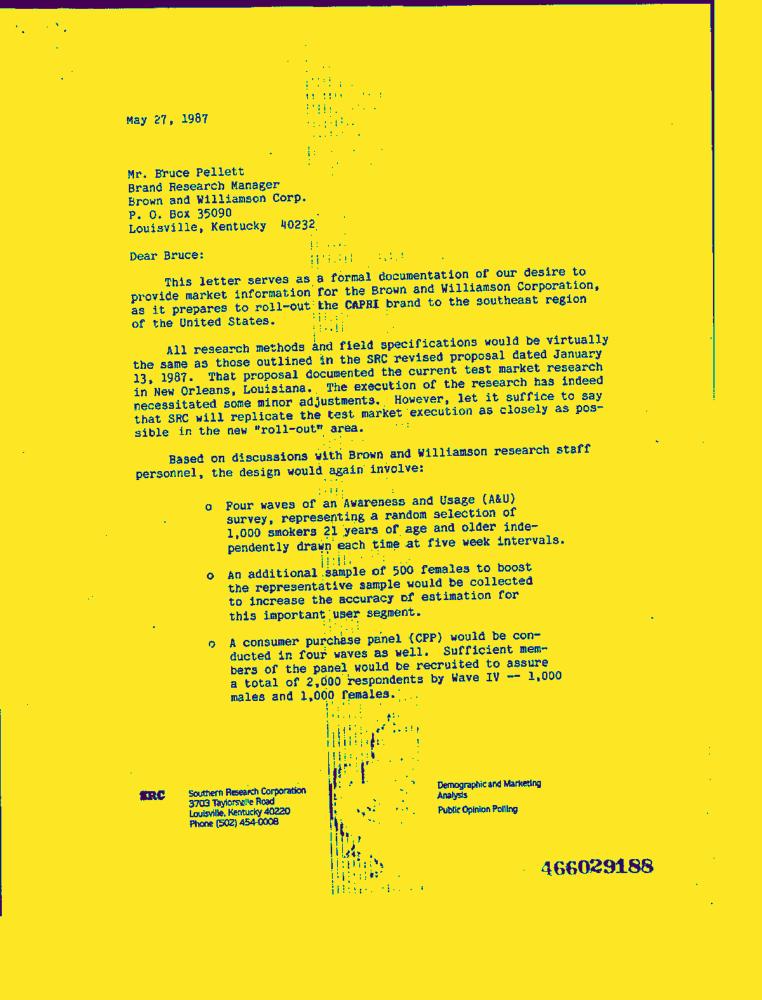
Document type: Letter-Doc